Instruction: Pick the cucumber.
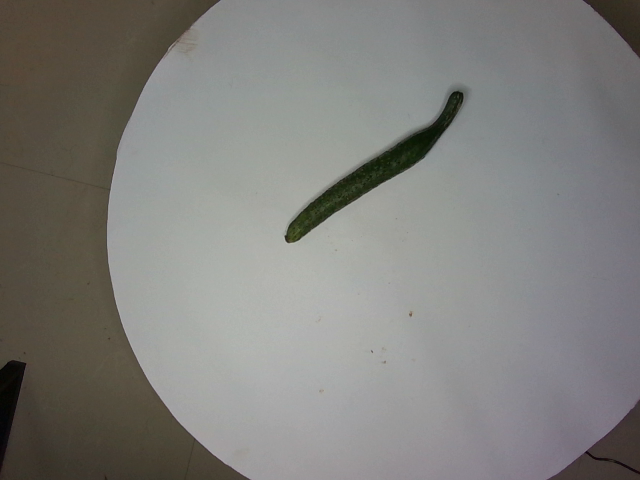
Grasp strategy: vertical